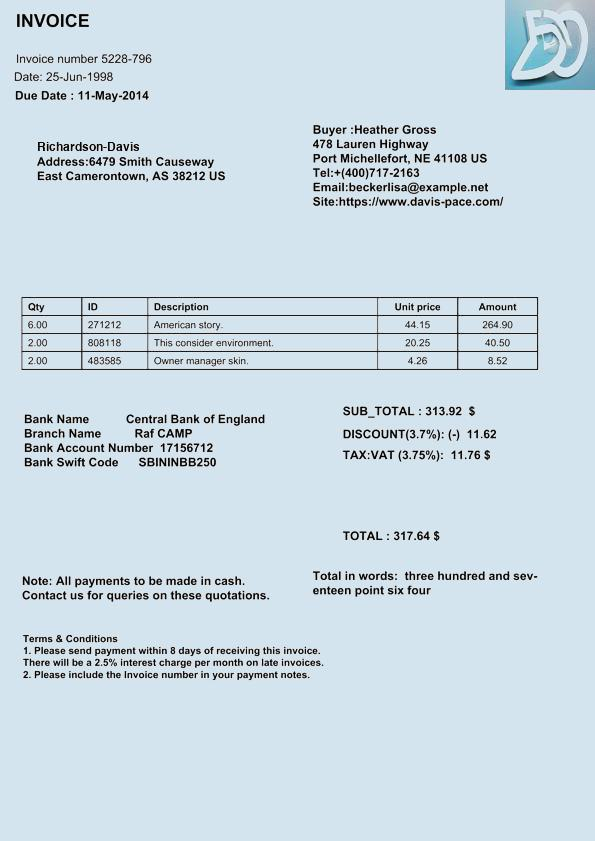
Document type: Invoice